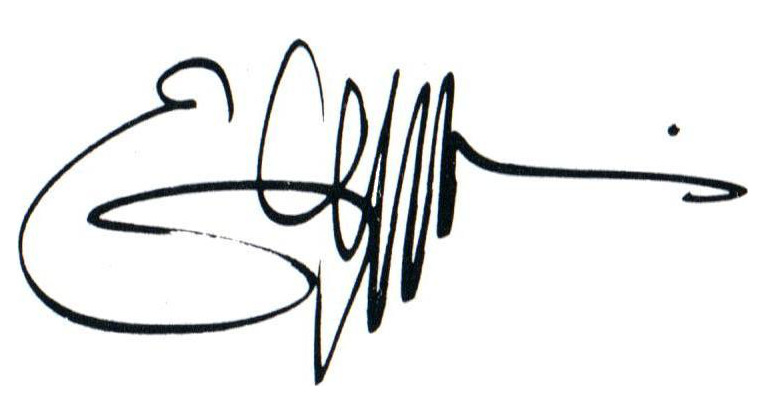
Signature of: emmylou harris